Question: What is the filing due date as per the document?
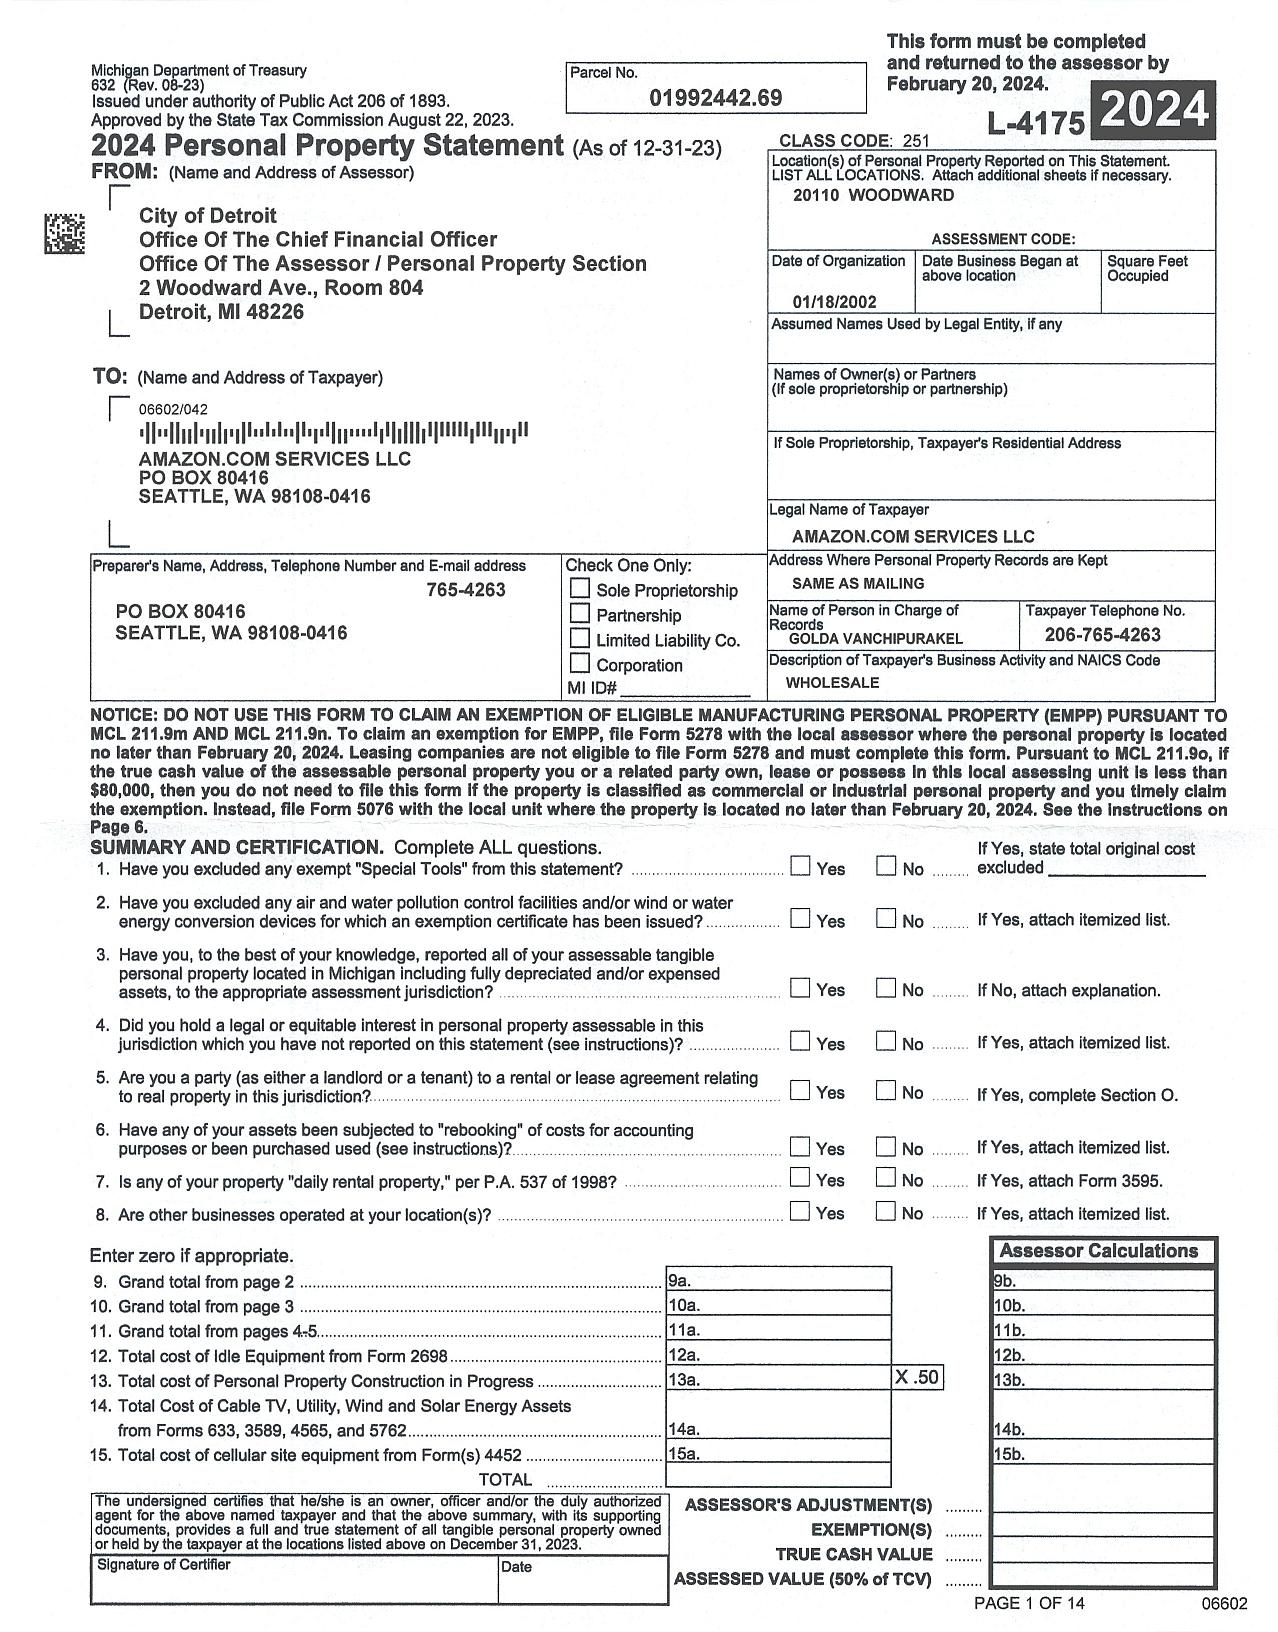
Answer: "20-Feb-24"